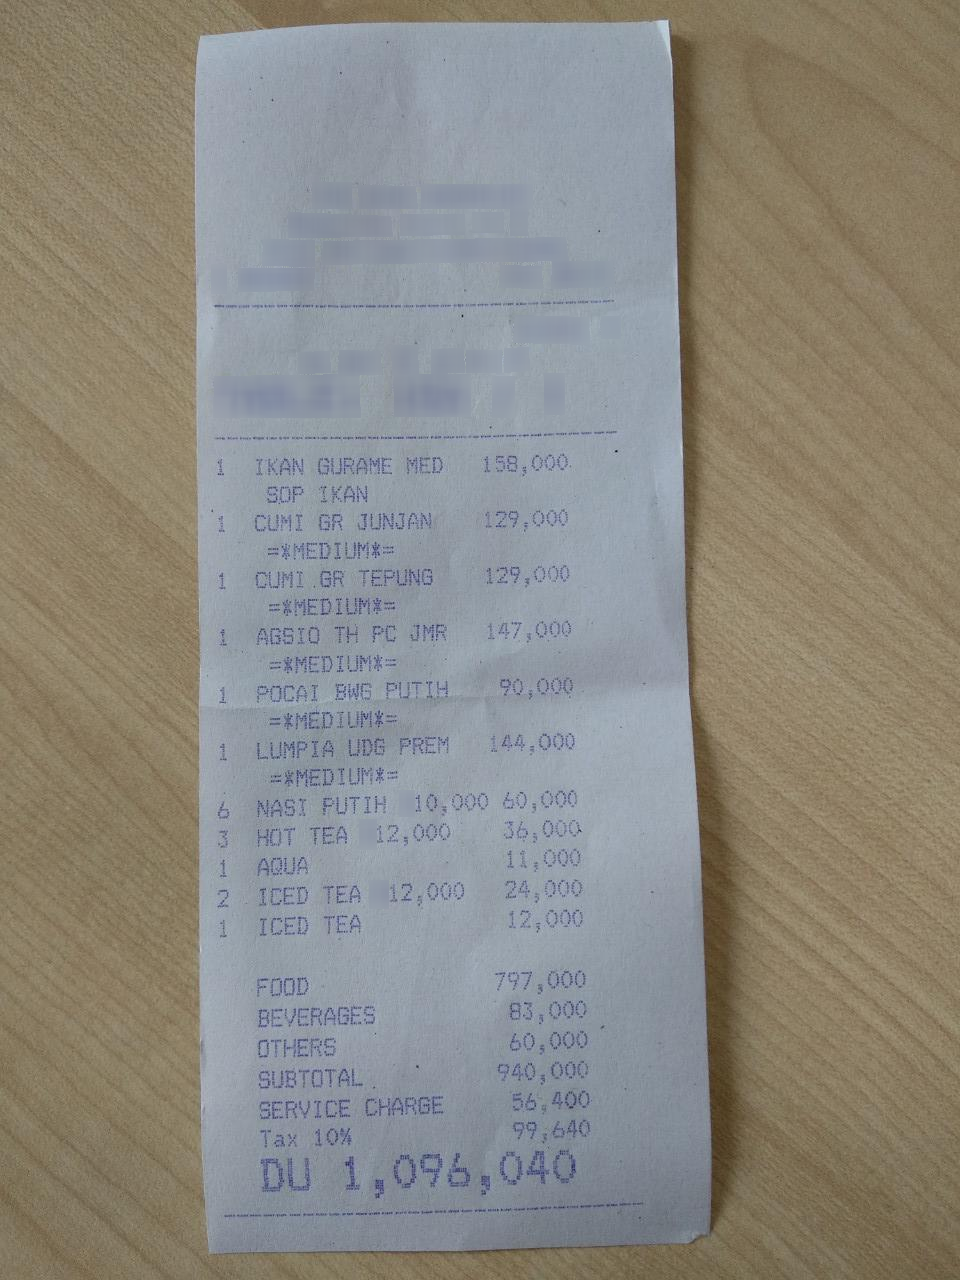
Receipt information:
store_name: IKAN GURAME MED
subtotal: 940,000
svc: 56,400
tax: 99,640
total: 1,096,040
line_items: item_name: IKAN GURAME MED
item_value: 158,000
item_quantity: 1
item_name: CUMI GR JUNJAN
item_value: 129,000
item_quantity: 1
item_name: CUMI GR TEPUNG
item_value: 129,000
item_quantity: 1
item_name: AGSIO TH PC JMR
item_value: 147,000
item_quantity: 1
item_name: POCAI BWG PUTIH
item_value: 90,000
item_quantity: 1
item_name: LUMPIA UDG PREM
item_value: 144,000
item_quantity: 1
item_name: NASI PUTIH
item_value: 60,000
item_quantity: 6
item_name: HOT TEA
item_value: 36,000
item_quantity: 3
item_name: AQUA
item_value: 11,000
item_quantity: 1
item_name: ICED TEA
item_value: 24,000
item_quantity: 2
item_name: ICED TEA
item_value: 12,000
item_quantity: 1